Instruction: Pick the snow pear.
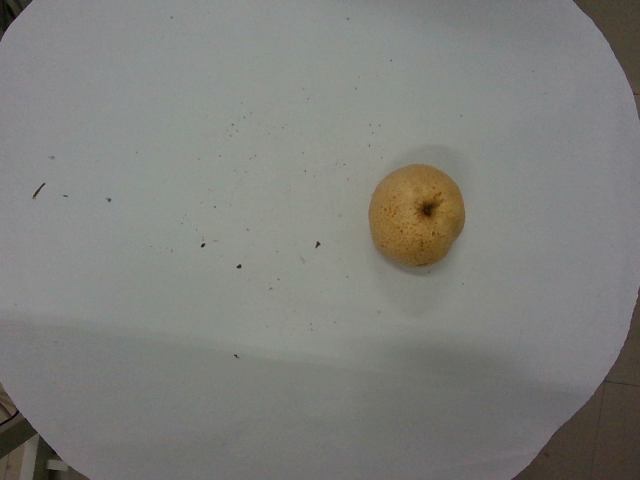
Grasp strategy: vertical